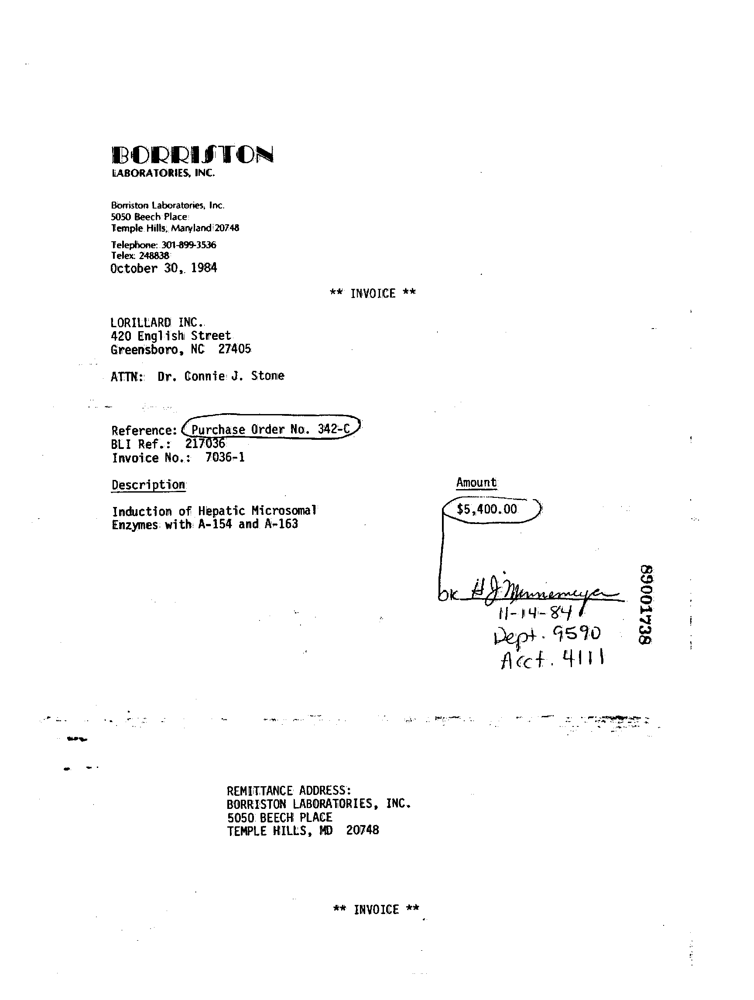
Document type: Invoice